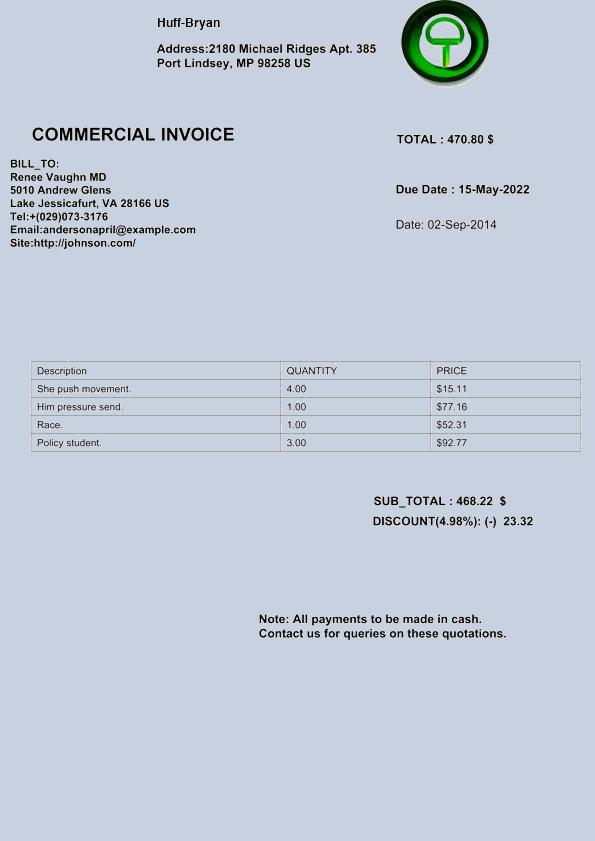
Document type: Invoice